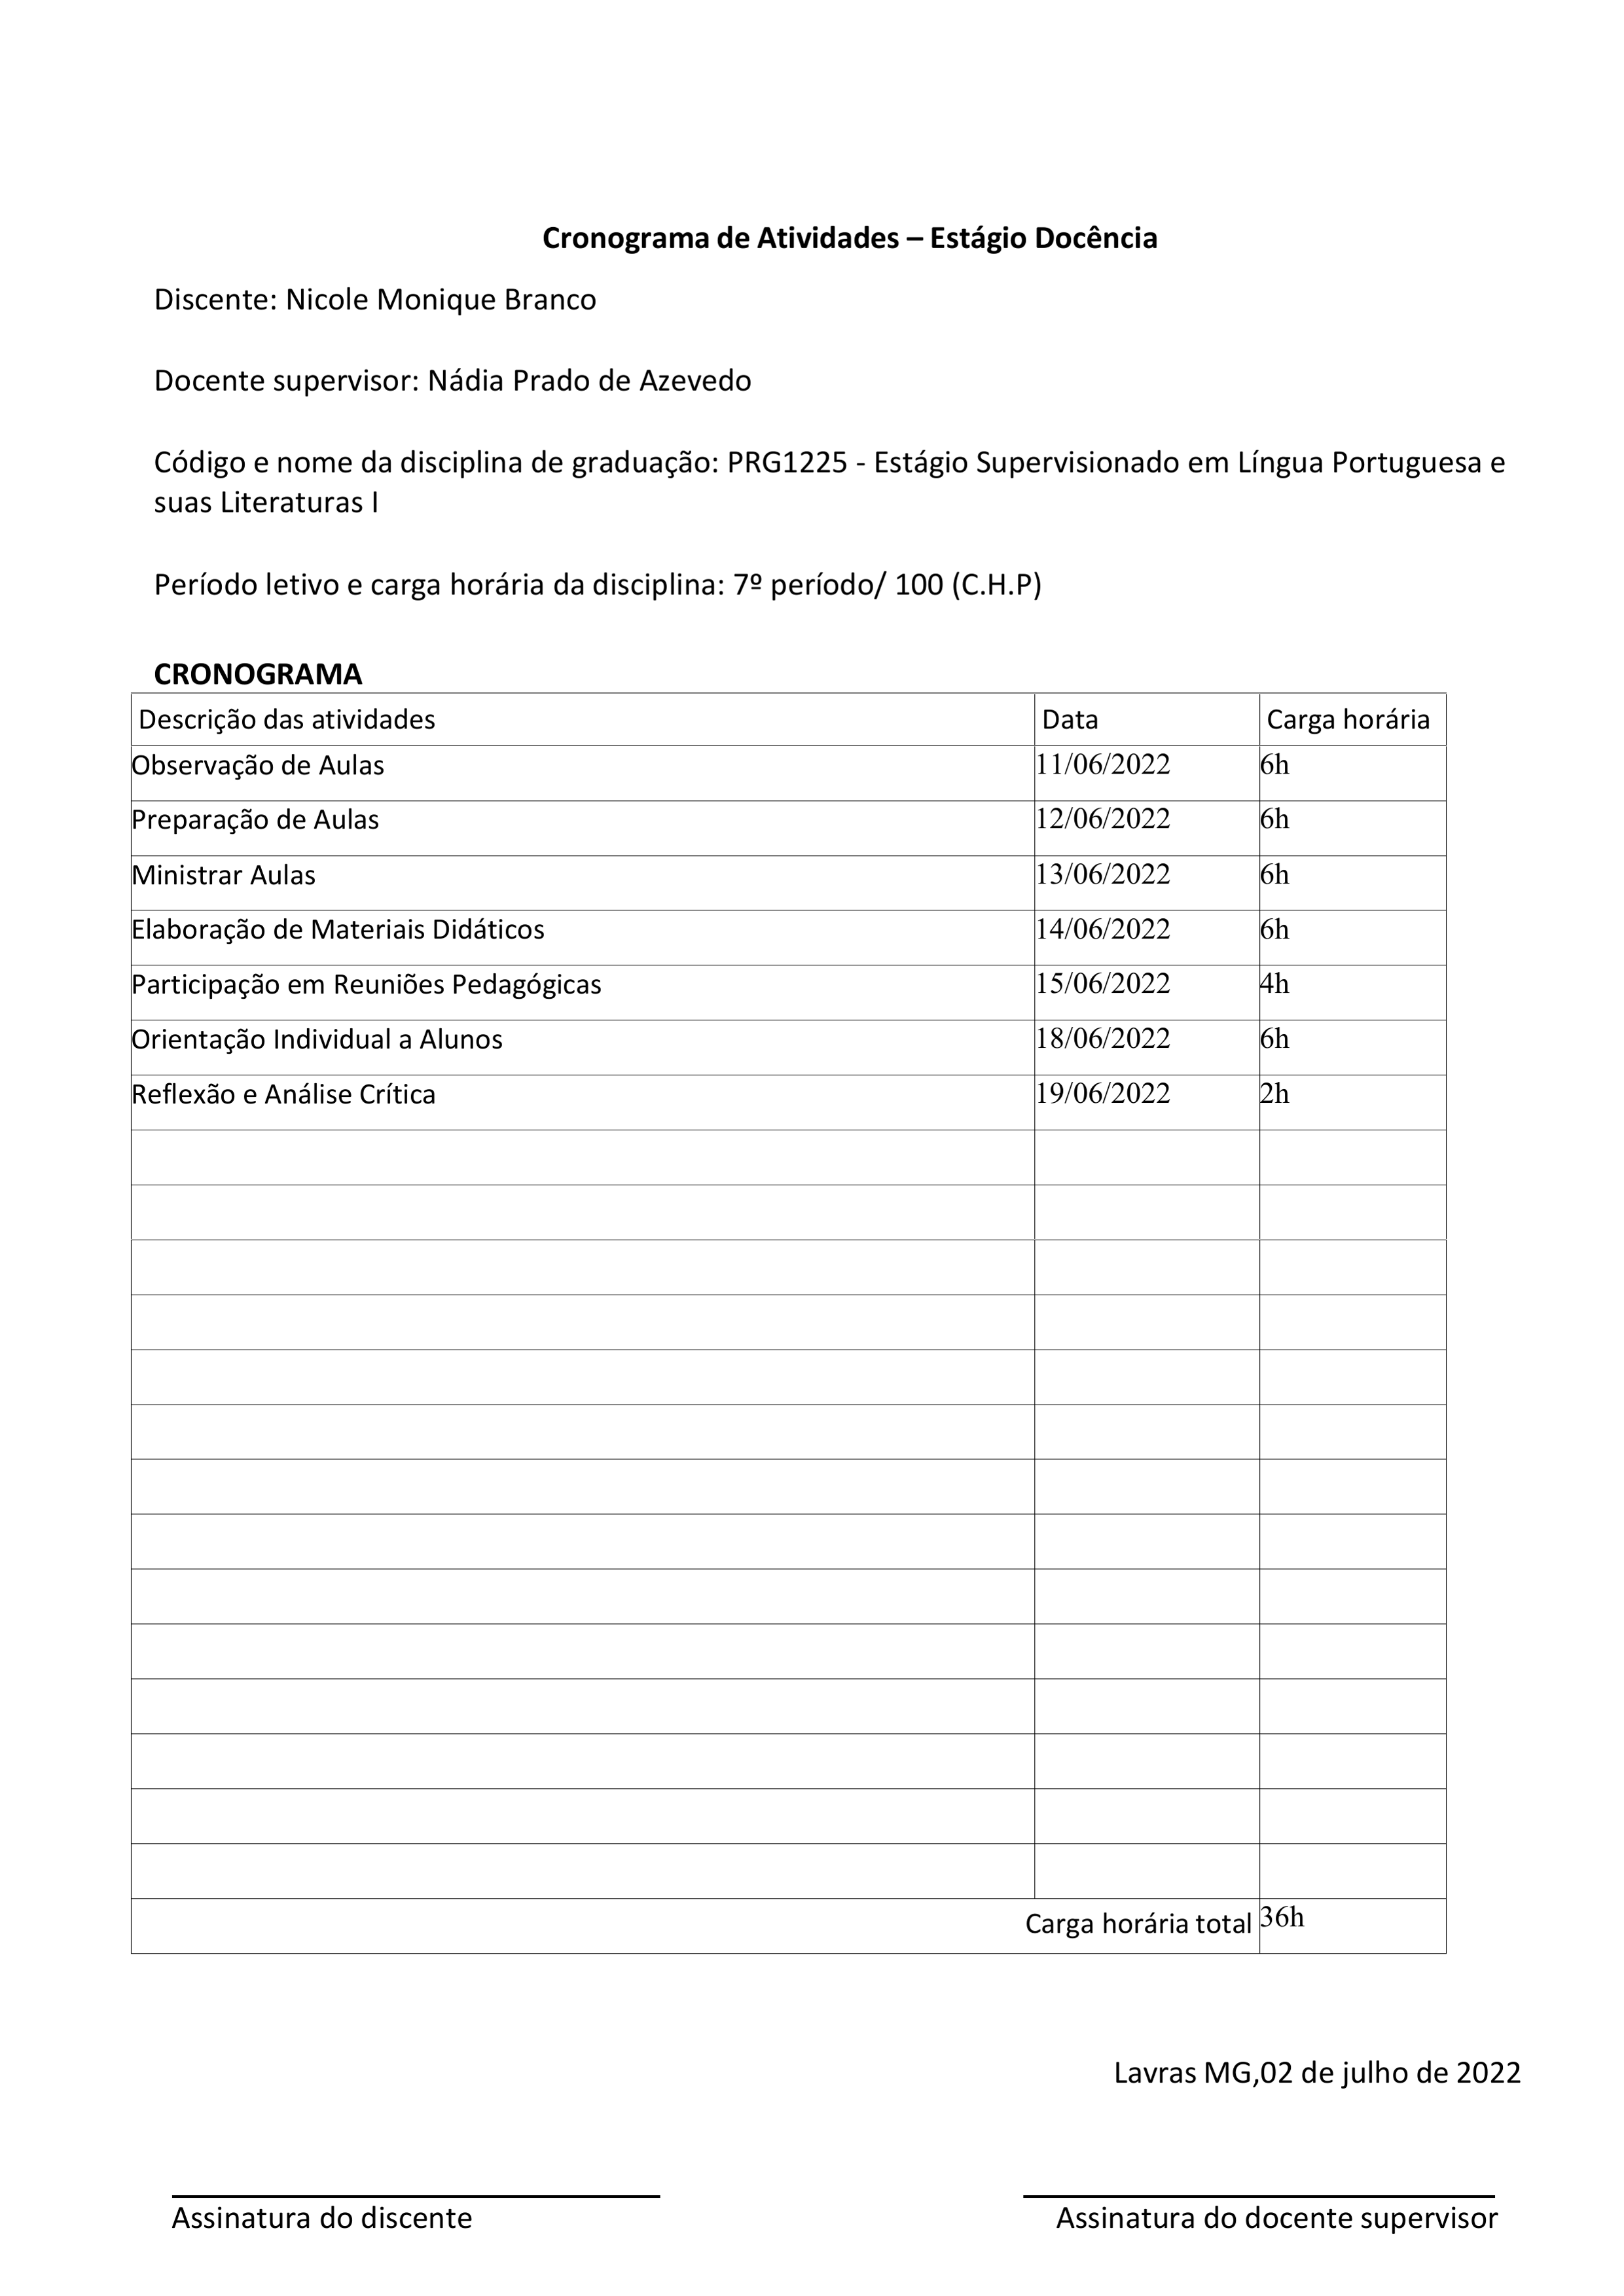
Cronograma de Atividades — Estágio Docência
Discente:
Nicole Monique Branco
Docente supervisor:
Nádia Prado de Azevedo
Código e nome da disciplina de graduação:
PRG1225 - Estágio Supervisionado em Lingua Portuguesa e suas Literaturas I
Período letivo e carga horária da disciplina:
7º período/100 (C.H.P)
CRONOGRAMA
Descrição das atividades
Observação de Aulas
Preparação de Aulas
Ministrar Aulas
Elaboração de Materiais Didáticos
Participação em Reuniões Pedagógicas
Orientação Individual a Alunos
Reflexão e Análise Crítica
Carga horária
6h
6h
6h
6h
4h
6h
2h
Data
11/06/2022
12/06/2022
13/06/2022
14/06/2022
15/06/2022
18/06/2022
19/06/2022
Carga horária total
36h
Lavras MG, 02 de julho de 2022
Assinatura do discente
Assinatura do docente supervisor